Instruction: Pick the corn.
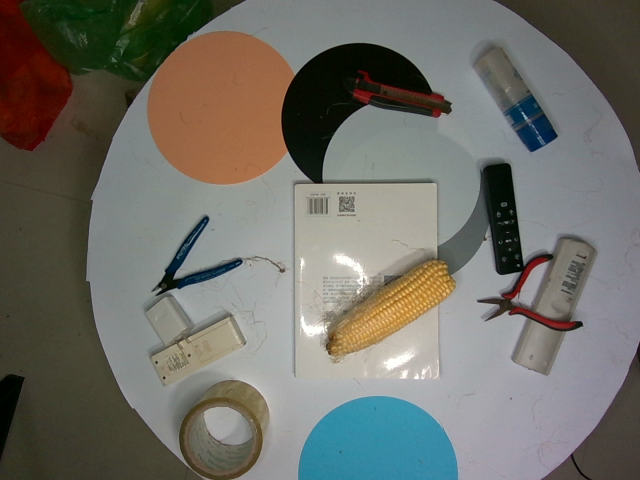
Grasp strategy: vertical